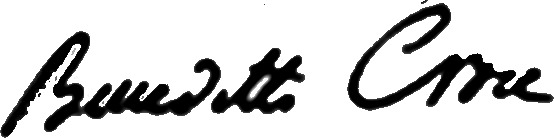
Signature of: benedetto croce